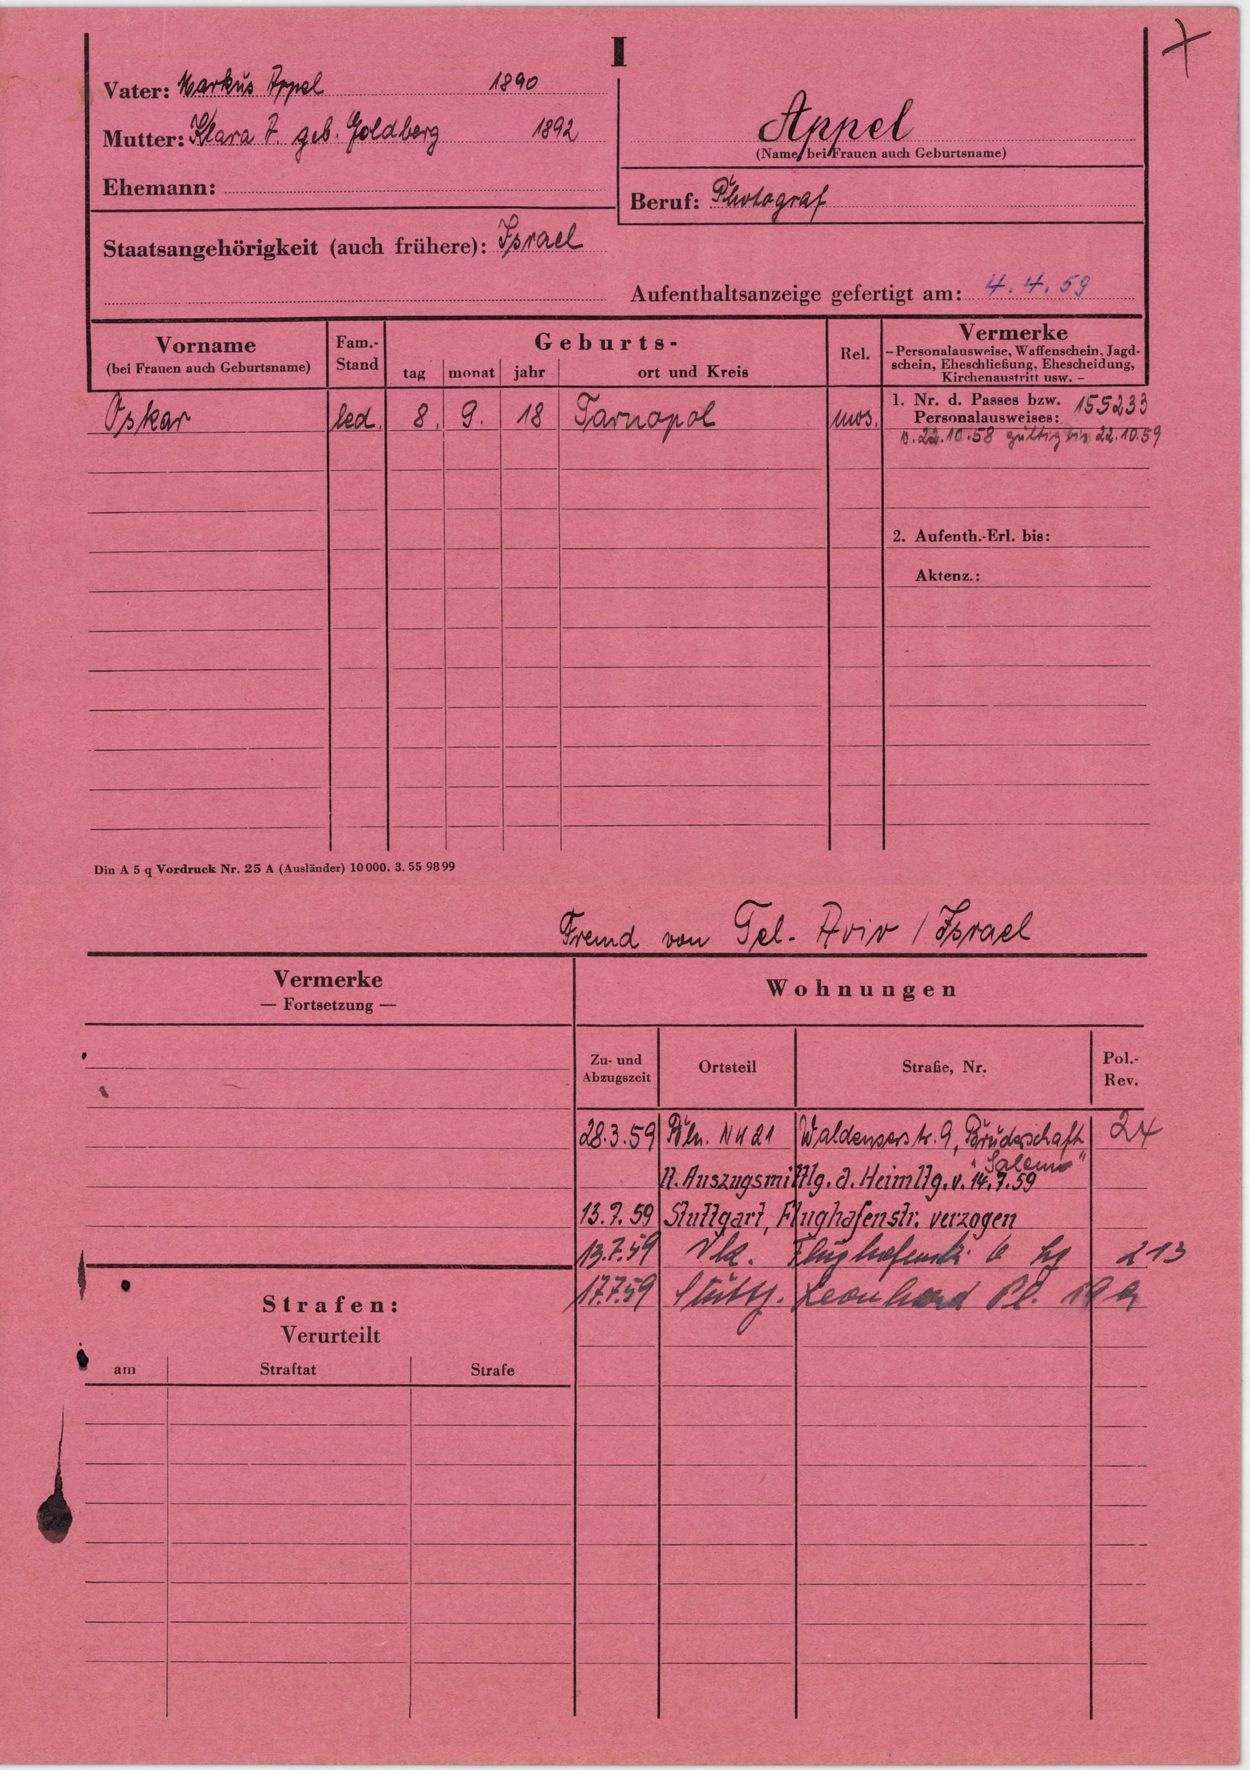
Appel